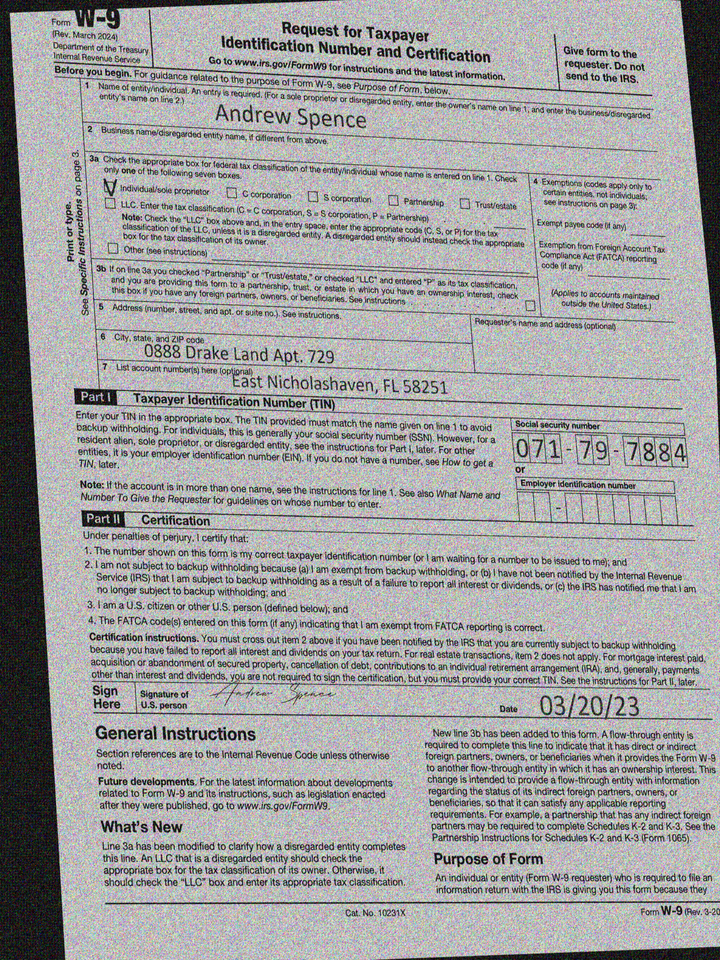
adr1: 0888 Drake Land Apt. 729
adr2: East Nicholashaven, FL 58251
cbx: yes
ssn: 071797884
enm: Andrew Spence
sdt: 03/20/23